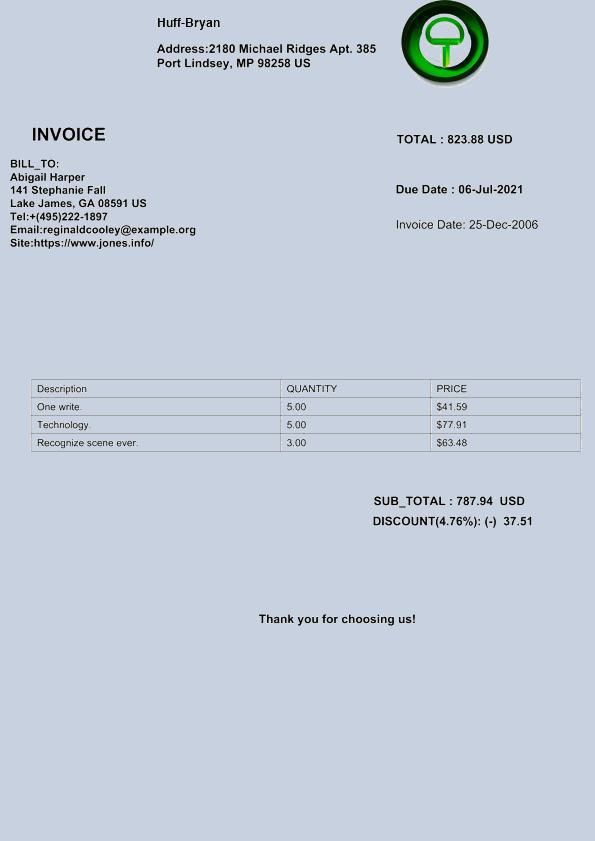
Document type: Invoice